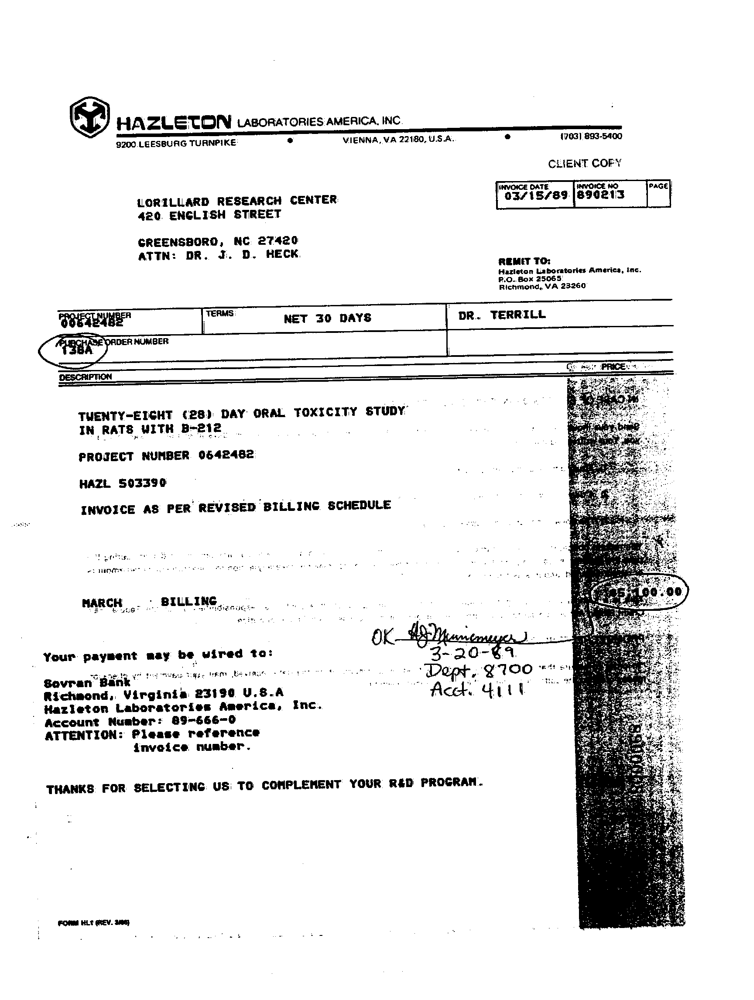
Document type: Invoice